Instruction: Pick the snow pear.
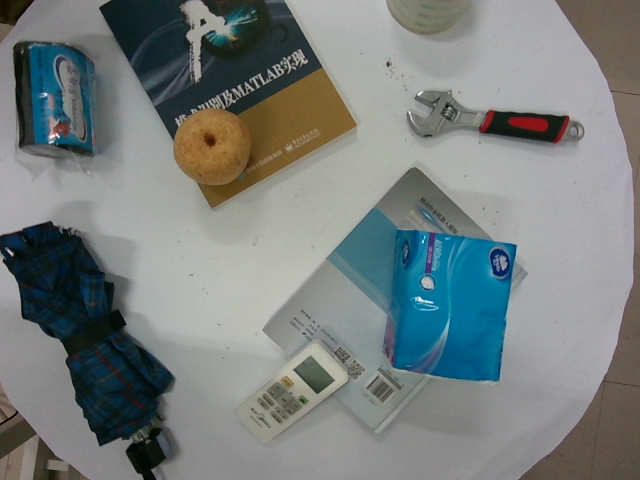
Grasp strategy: vertical